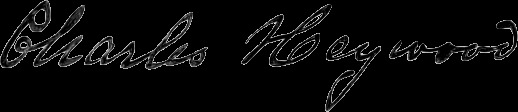
Signature of: charles heywood